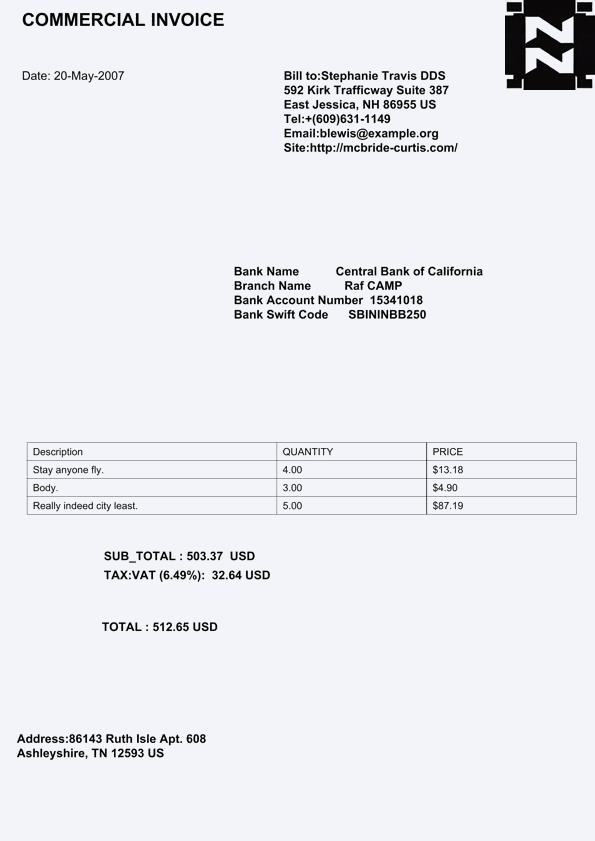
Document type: Invoice